Question: What was observed in the imaging?
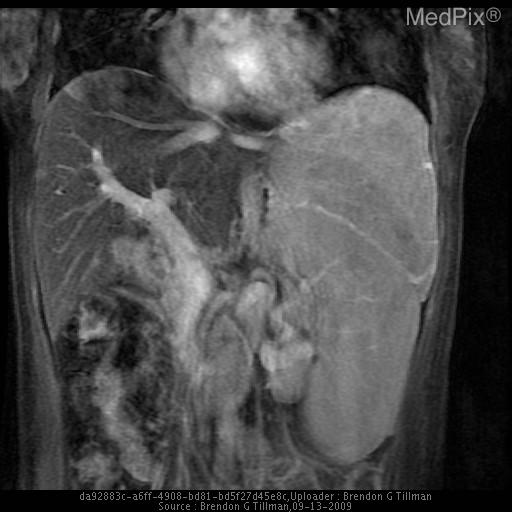
Answer: The imaging shows CT findings consistent with acute pyelonephritis involving left kidney.  A large solid heterogeneously enhancing mass 14.1 x 9.9 x 14.6 cm is seen in the left upper quadrant which is associated with the left lobe of the liver displacing the spleen  infra-medially.  Some lower attenuating areas near the center of this lesion may represent necrosis.  No calcification or cystic components.  Prominent vessels are seen at the periphery of the lesion near the left lobe of the liver.  The remainder of the liver demonstrates multiple round hypoattenuating foci of varying sizes, many of which are too small to characterize.

MRI shows multiple lesions in the liver with the largest in the left lobe with similar imaging appearances as in the CT. MRI shows multiple lesions in the liver with the largest in the left lobe with similar imaging appearances as in the CT.